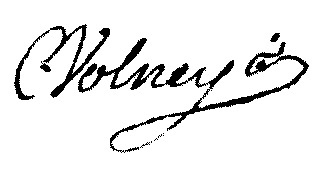
Signature of: constantin françois chassebœuf